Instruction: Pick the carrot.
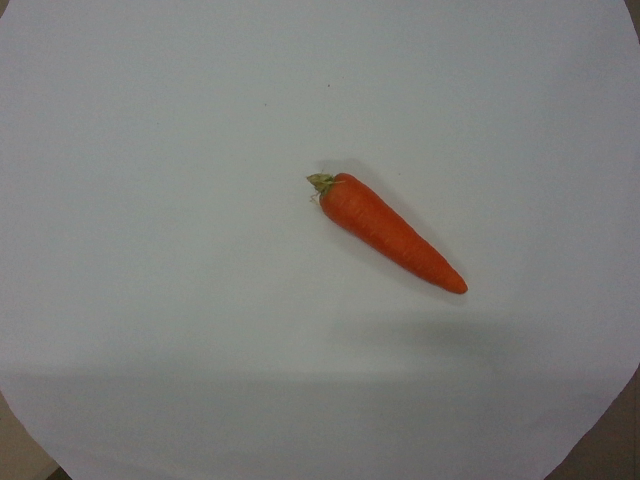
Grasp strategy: vertical